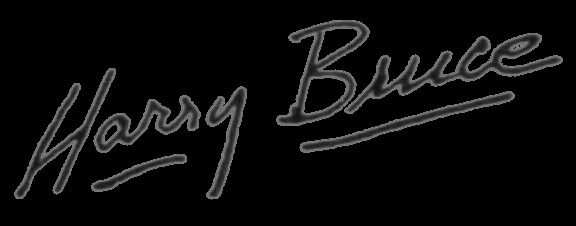
Signature of: harry bruce